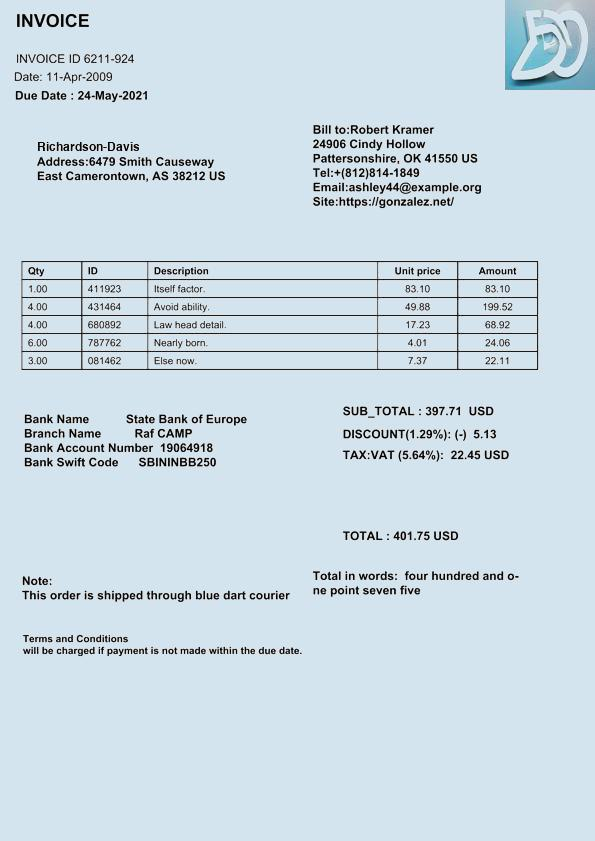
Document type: Invoice